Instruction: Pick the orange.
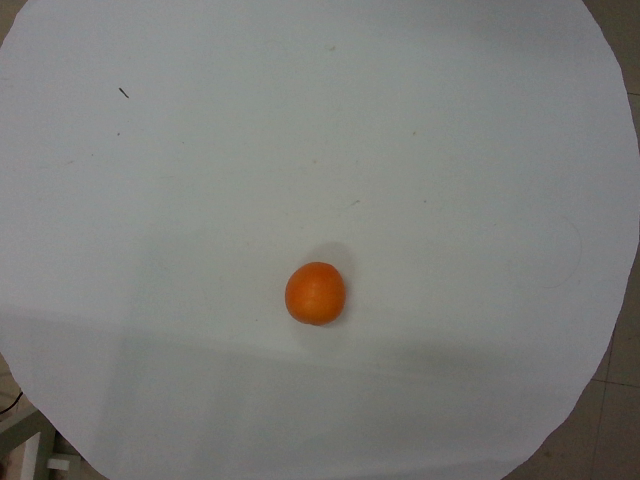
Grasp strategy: vertical